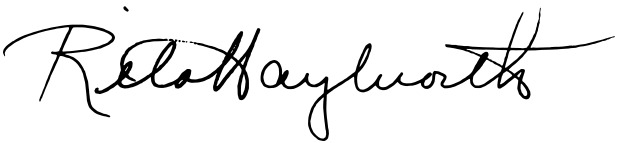
Signature of: rita hayworth